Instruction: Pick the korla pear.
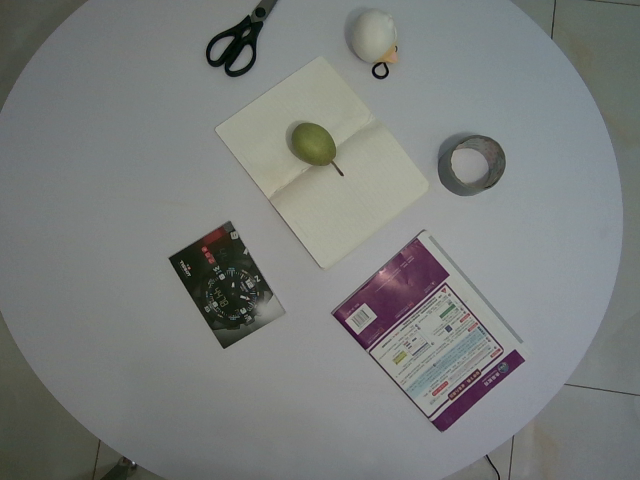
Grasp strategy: vertical